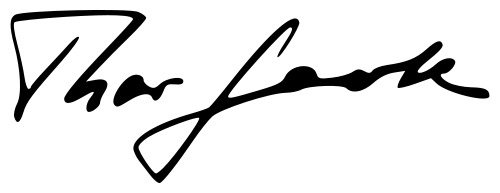
Signature of: werner langsdorff